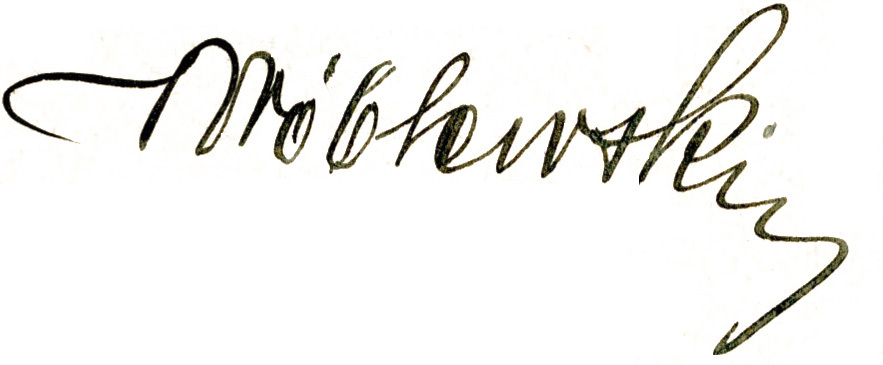
Signature of: stanisław wróblewski